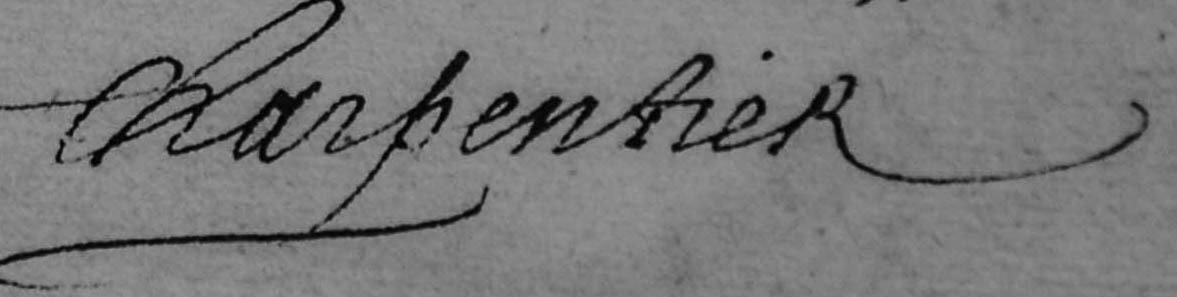
Signature of: denis charpentier